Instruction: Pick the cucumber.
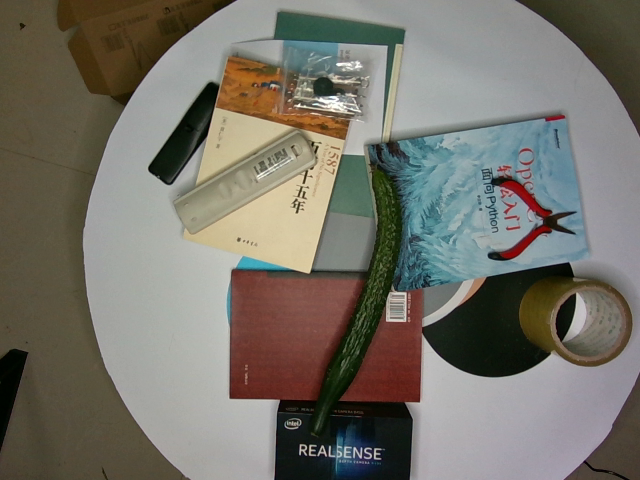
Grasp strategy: vertical